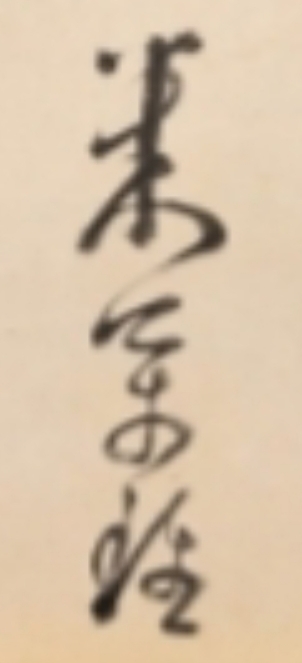
Signature of: mi wanzhong